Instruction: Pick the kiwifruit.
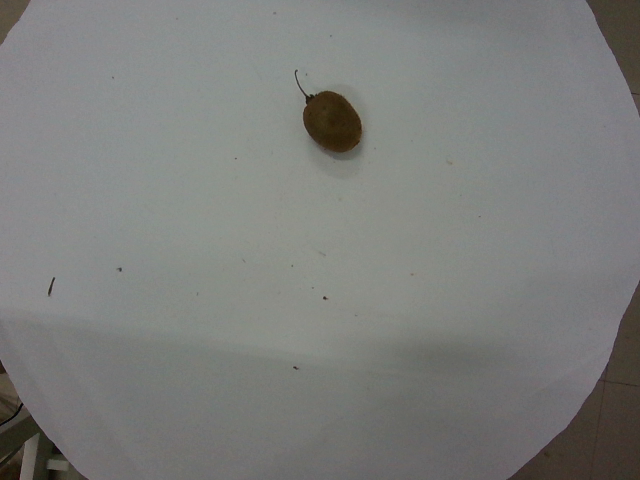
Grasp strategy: vertical